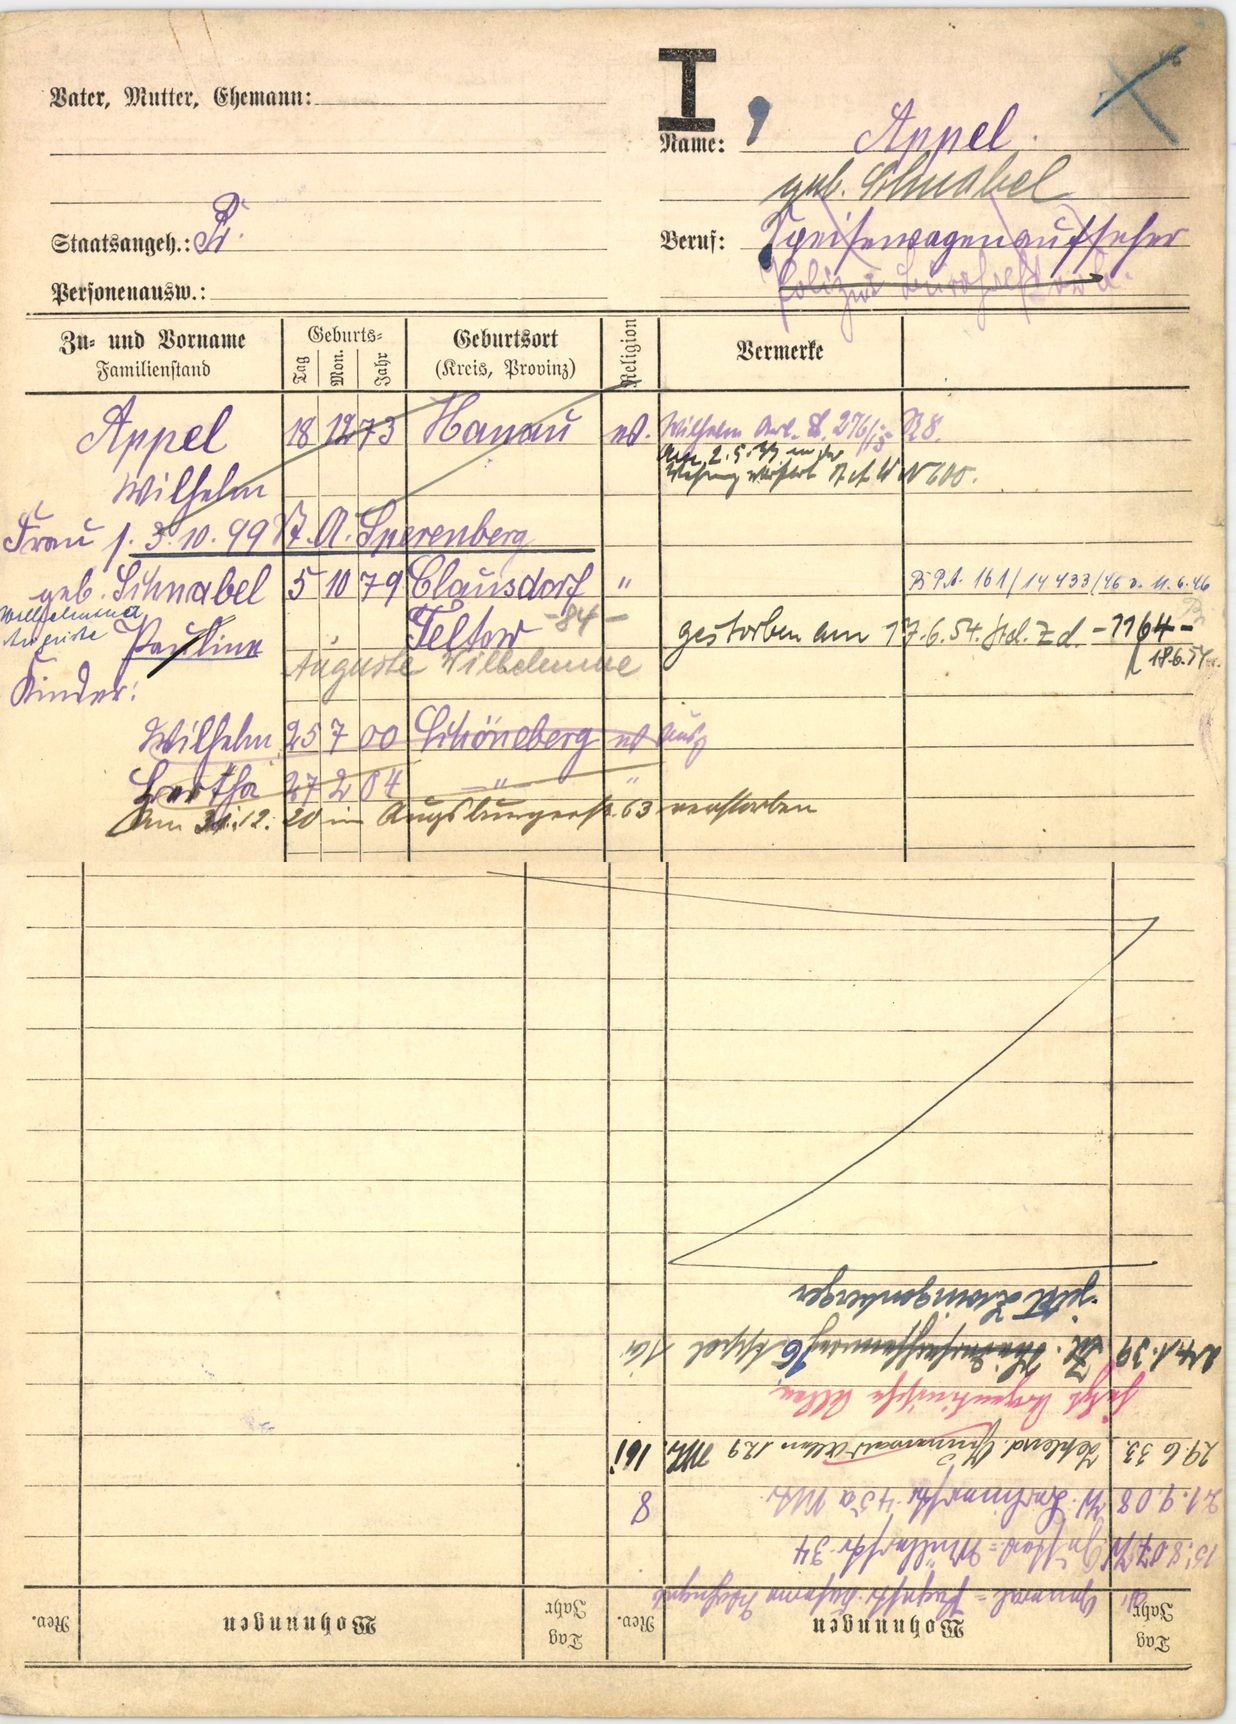
Appel
geb. Schnabel